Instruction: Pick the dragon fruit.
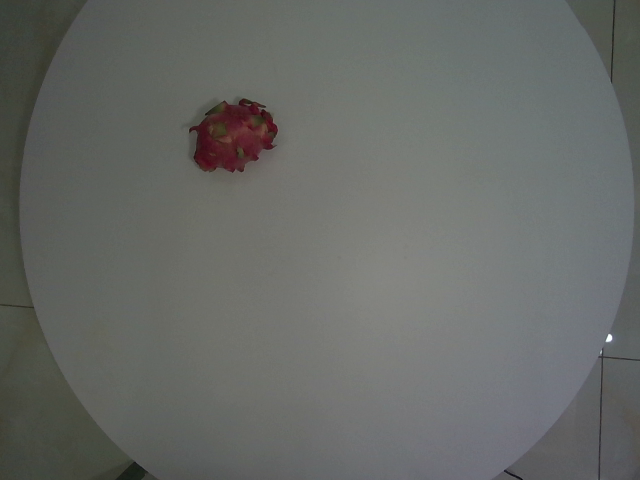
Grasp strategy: vertical